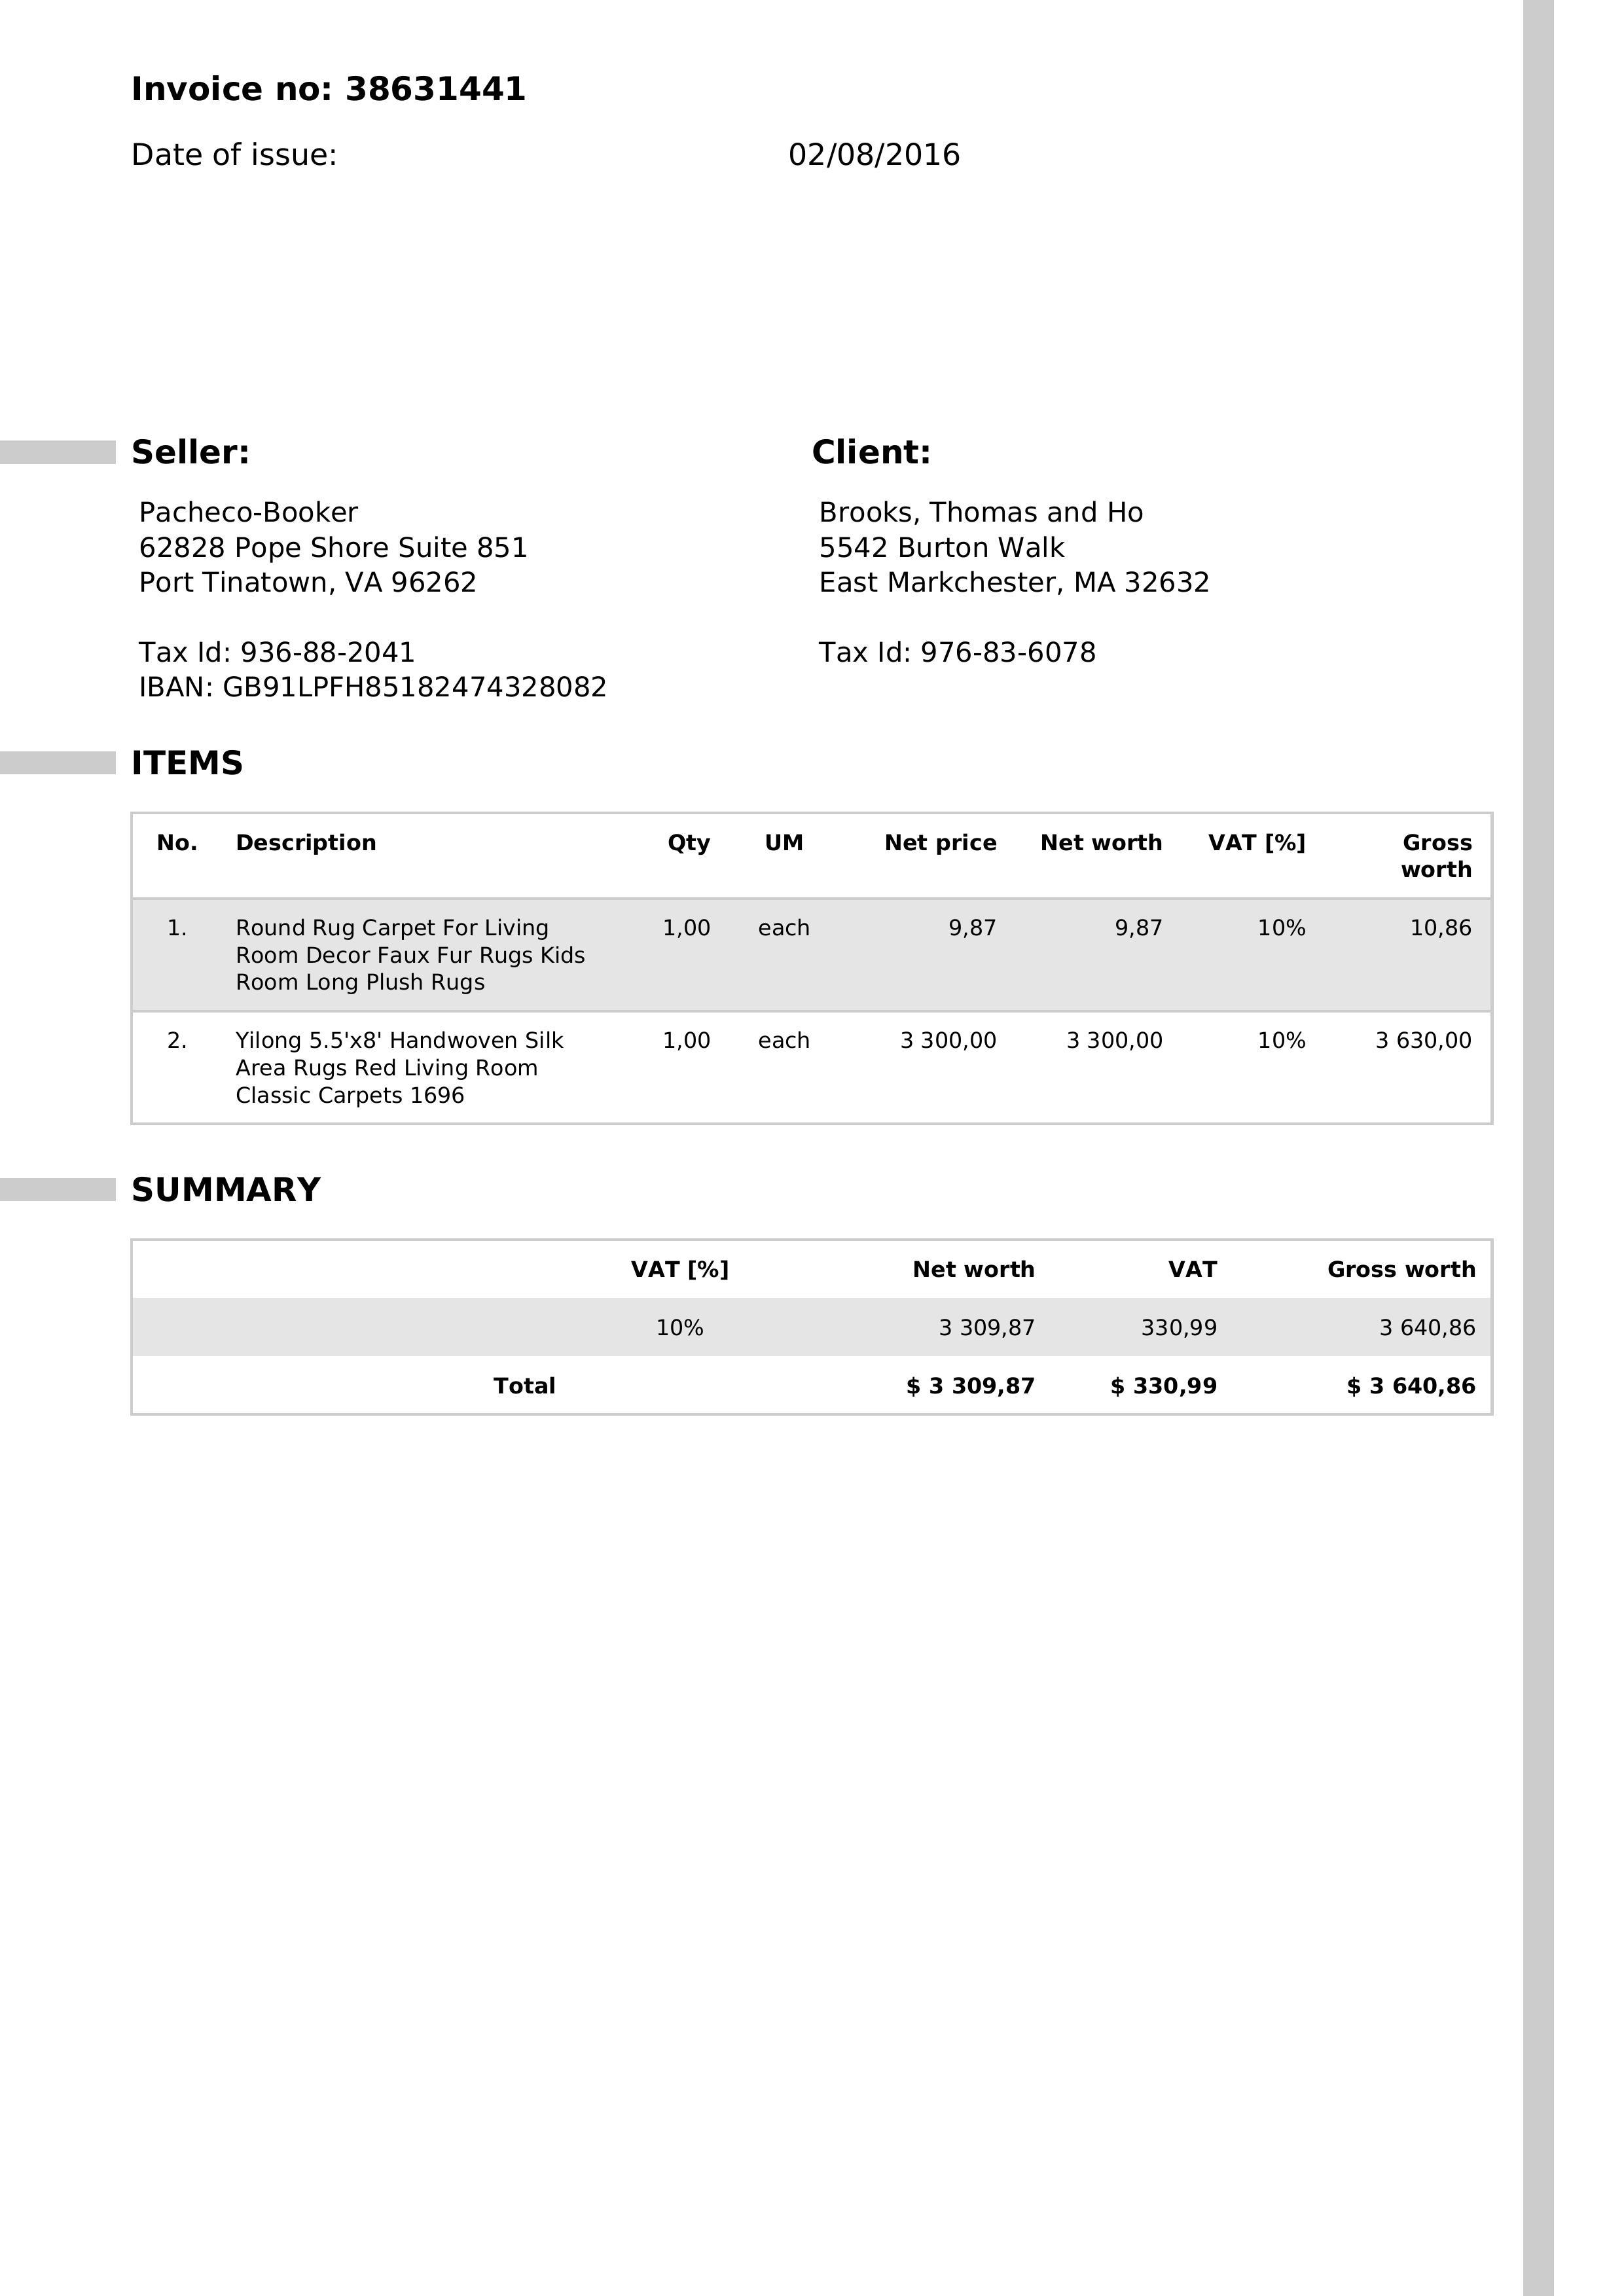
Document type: Invoice